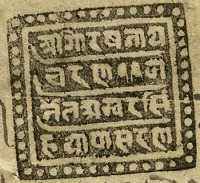
Signature of: amar singh thapa